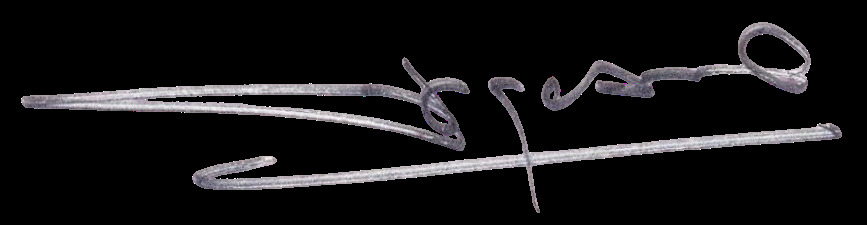
Signature of: marcel maurice bigeard